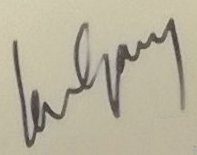
Signature of: len garry